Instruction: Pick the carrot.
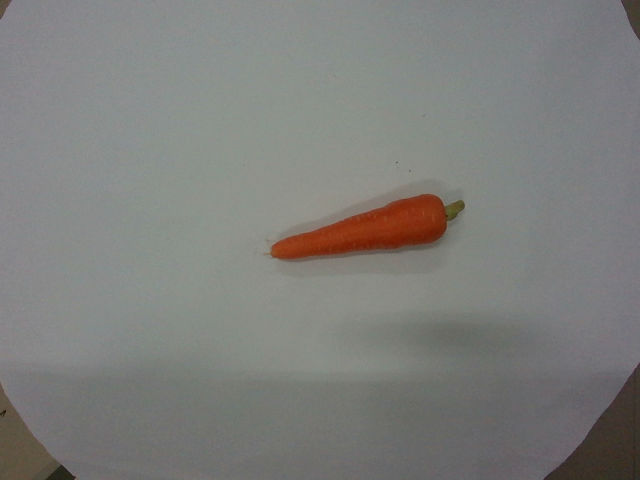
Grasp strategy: vertical